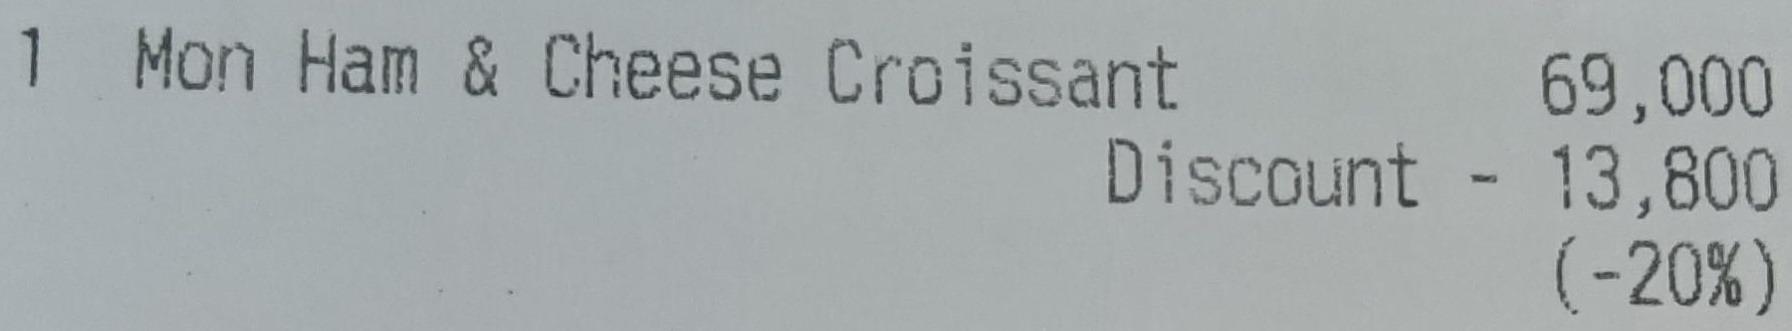
<table>
<tr>
<td>1</td>
<td>Mon Ham & Cheese Croissant</td>
<td>69,000</td>
</tr>
<tr>
<td></td>
<td>Discount -</td>
<td>13,800</td>
</tr>
<tr>
<td></td>
<td></td>
<td>(-20%)</td>
</tr>
</table>